Question: How does the patient history play a role?
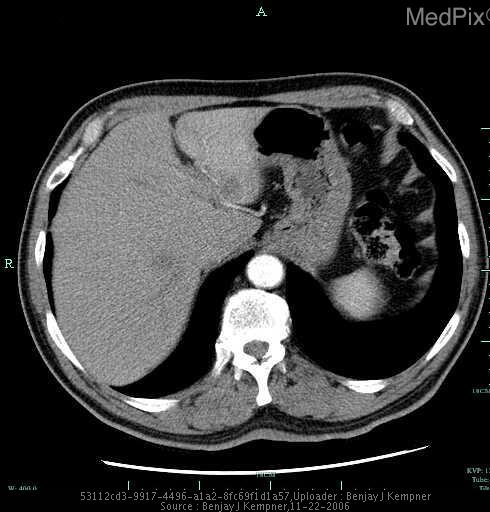
Answer: The patient's history of 69 year old male with remote history of Colon Cancer status post total colectomy 9 years ago presents with unintentional weight loss and vague abdominal pain. Patient Currently smokes 1/2 pack/day.

Past Medical history notable for:
Diabetes Mellitus Type 2,
Hypertension,
Atrial Fibrillation is key in understanding the case.